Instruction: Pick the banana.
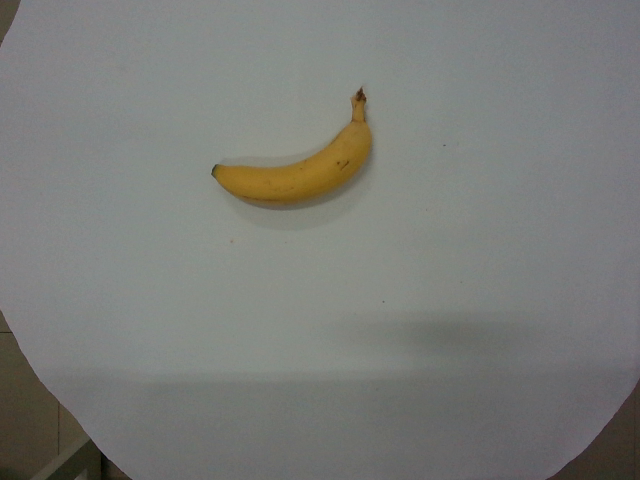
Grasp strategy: vertical